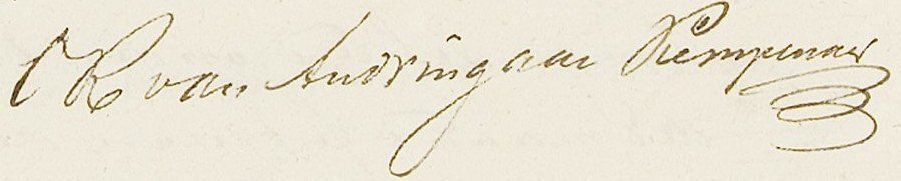
Signature of: onno reint van andringa de kempenaer